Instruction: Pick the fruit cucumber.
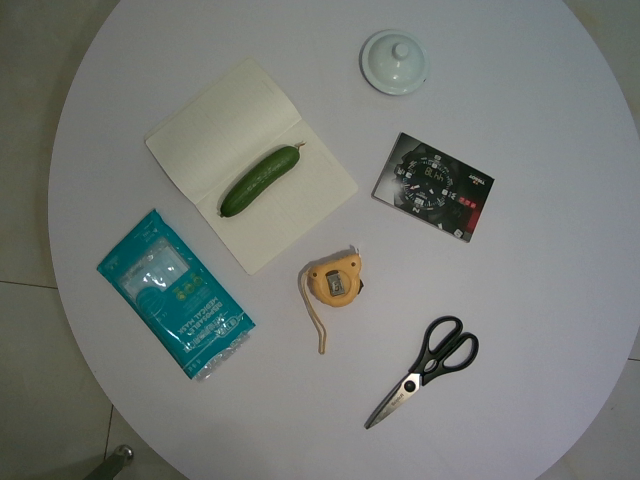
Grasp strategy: vertical